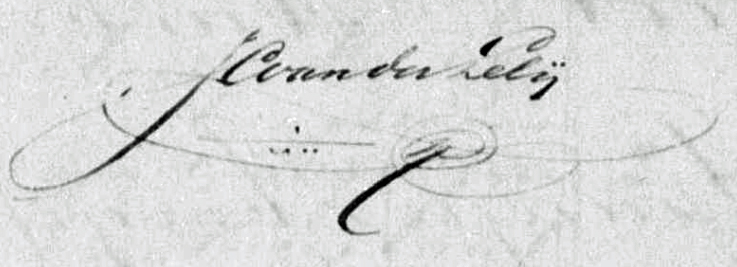
Signature of: jacobus cornelis van der lely